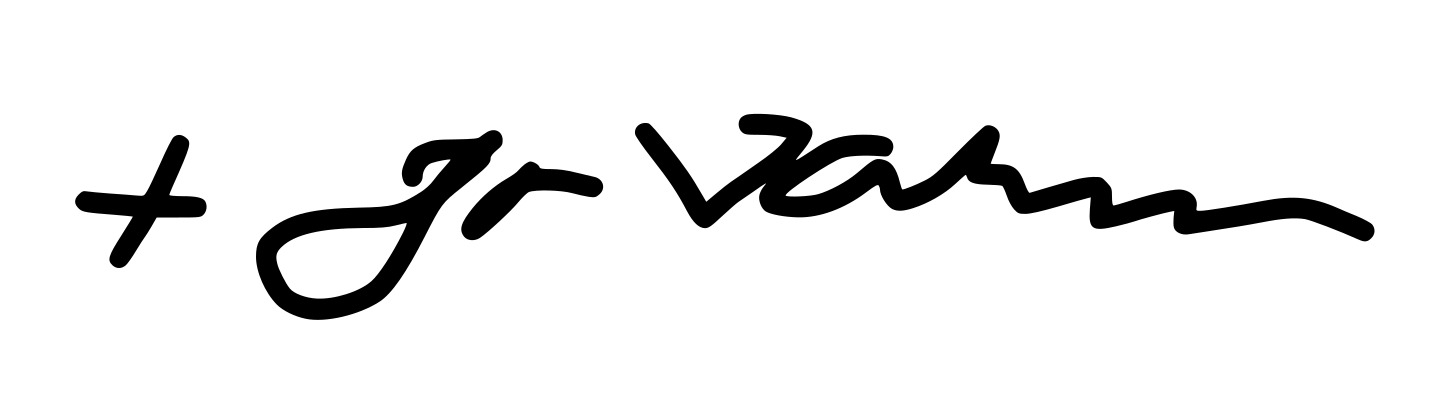
Signature of: jose s palma